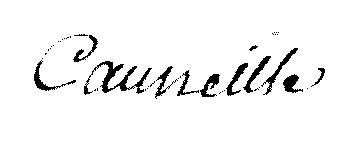
Signature of: pierre dominique cauneille